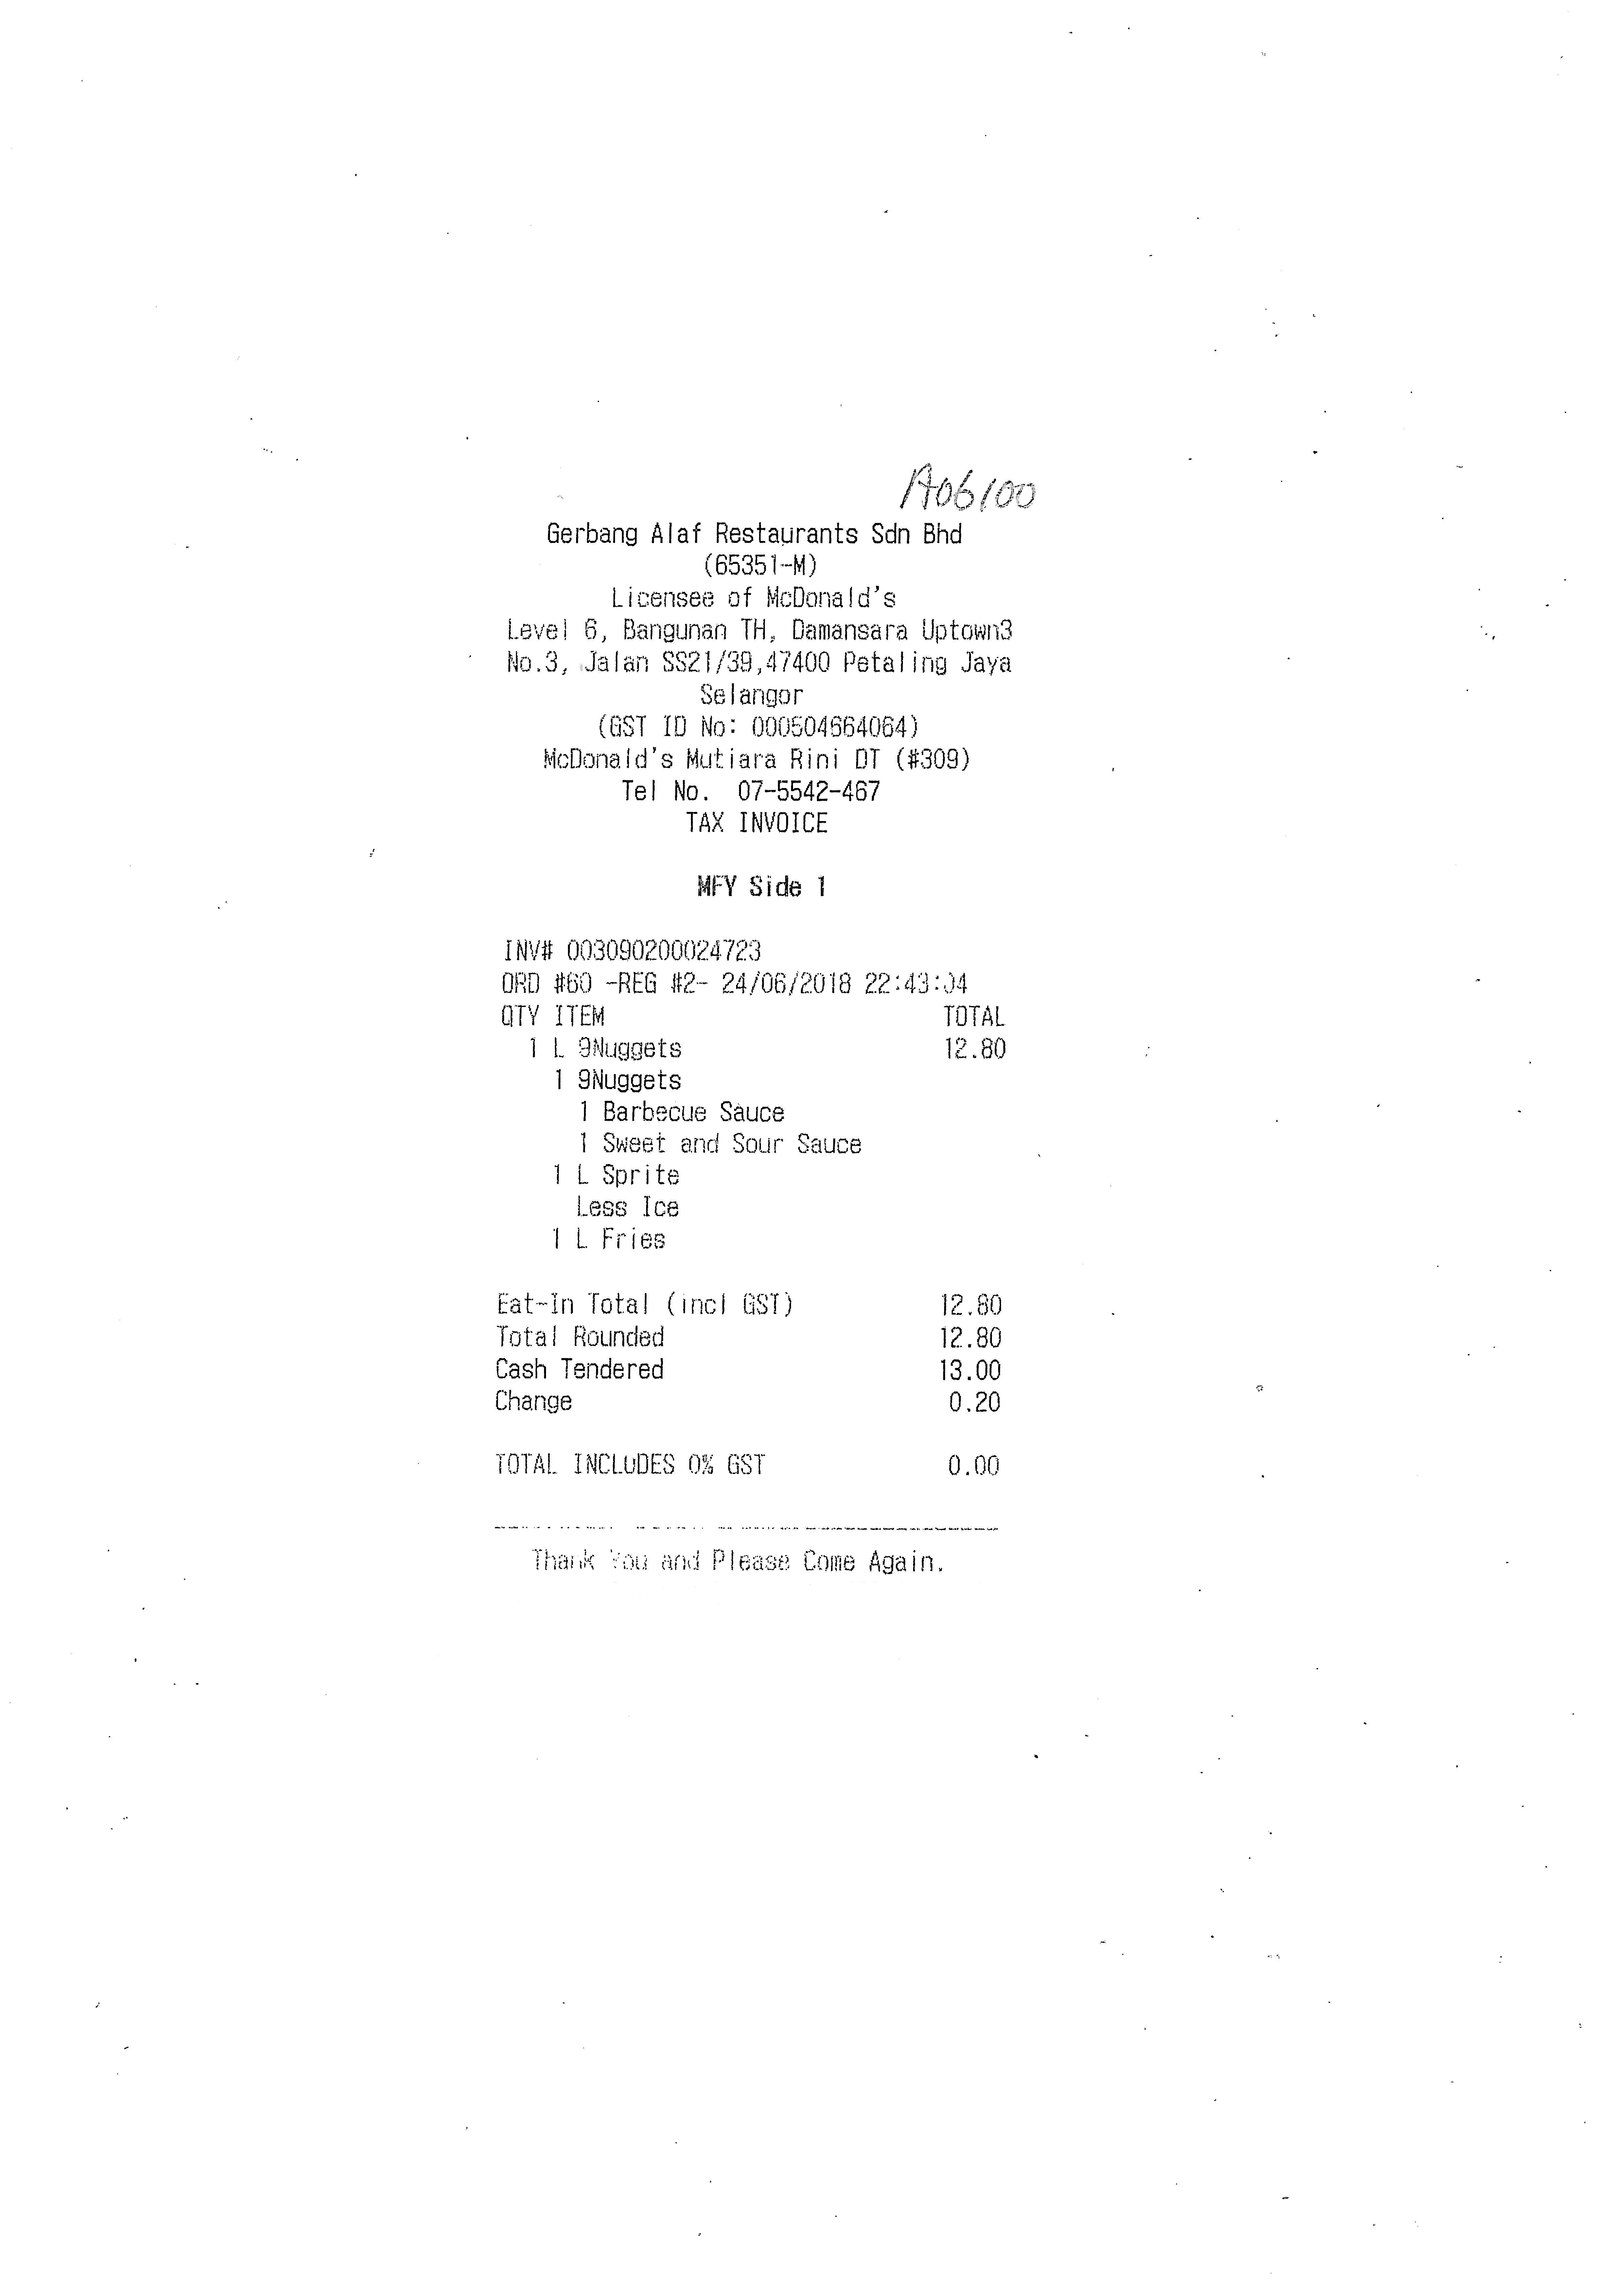
GERBANG ALAF RESTAURANTS SDN BHD
(65351-M)
LICENSEE OF MCDONALD'S
LEVEL 6, BANGUNAN TH, DAMANSARA UPTOWN3
NO.3, JALAN SS21/39,47400 PETALING JAYA
SELANGOR
(GST ID NO: 000504664064)
MCDONALD'S MUTIARA RINI DT (#309)
TEL NO. 07-5542-467
TAX INVOICE
MFY SIDE 1
INV# 003090200024723
ORD #60 -REG #2- 24/06/2018 22:43:04
QTY ITEM
1 L 9NUGGETS
1 9NUGGETS
1 BARBECUE SAUCE
1 SWEET AND SOUR SAUCE
1 L SPRITE
LESS ICE
1 L FRIES
TOTAL
12.80
EAT-IN TOTAL (INCL GST)
TOTAL ROUNDED
CASH TENDERED
CHANGE
TOTAL INCLUDES 0% GST
12.80
12.80
13.00
0.20
0.00
THANK YOU AND PLEASE COME AGAIN.